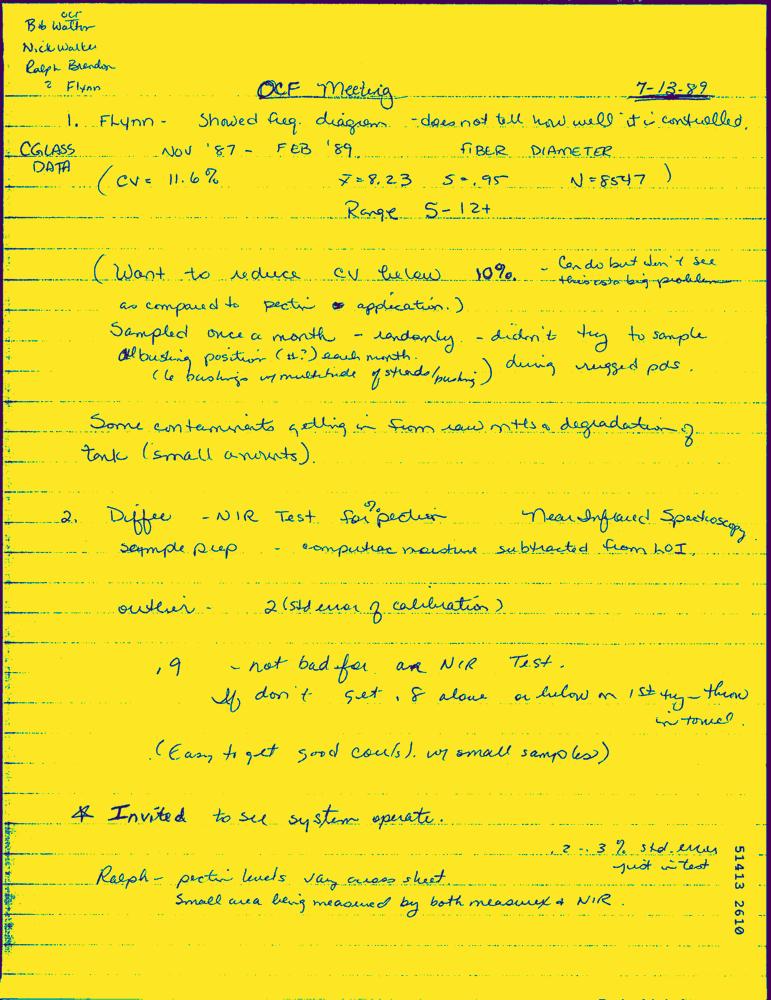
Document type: Hand-Written